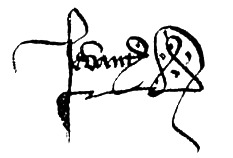
Signature of: jean de vienne